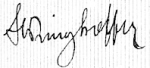
Signature of: hanuš ringhoffer